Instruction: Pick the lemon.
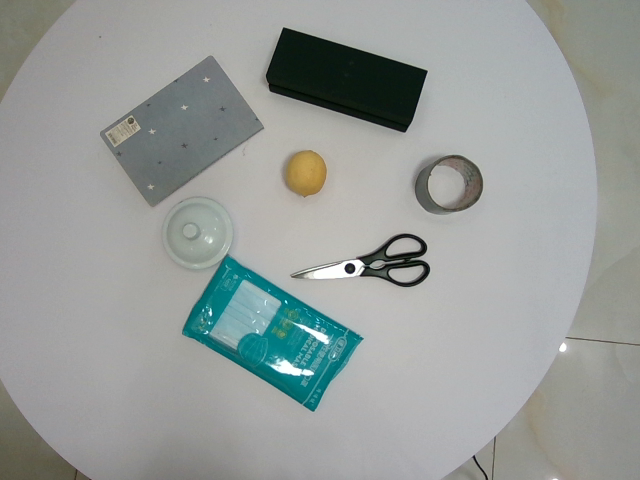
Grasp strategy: vertical